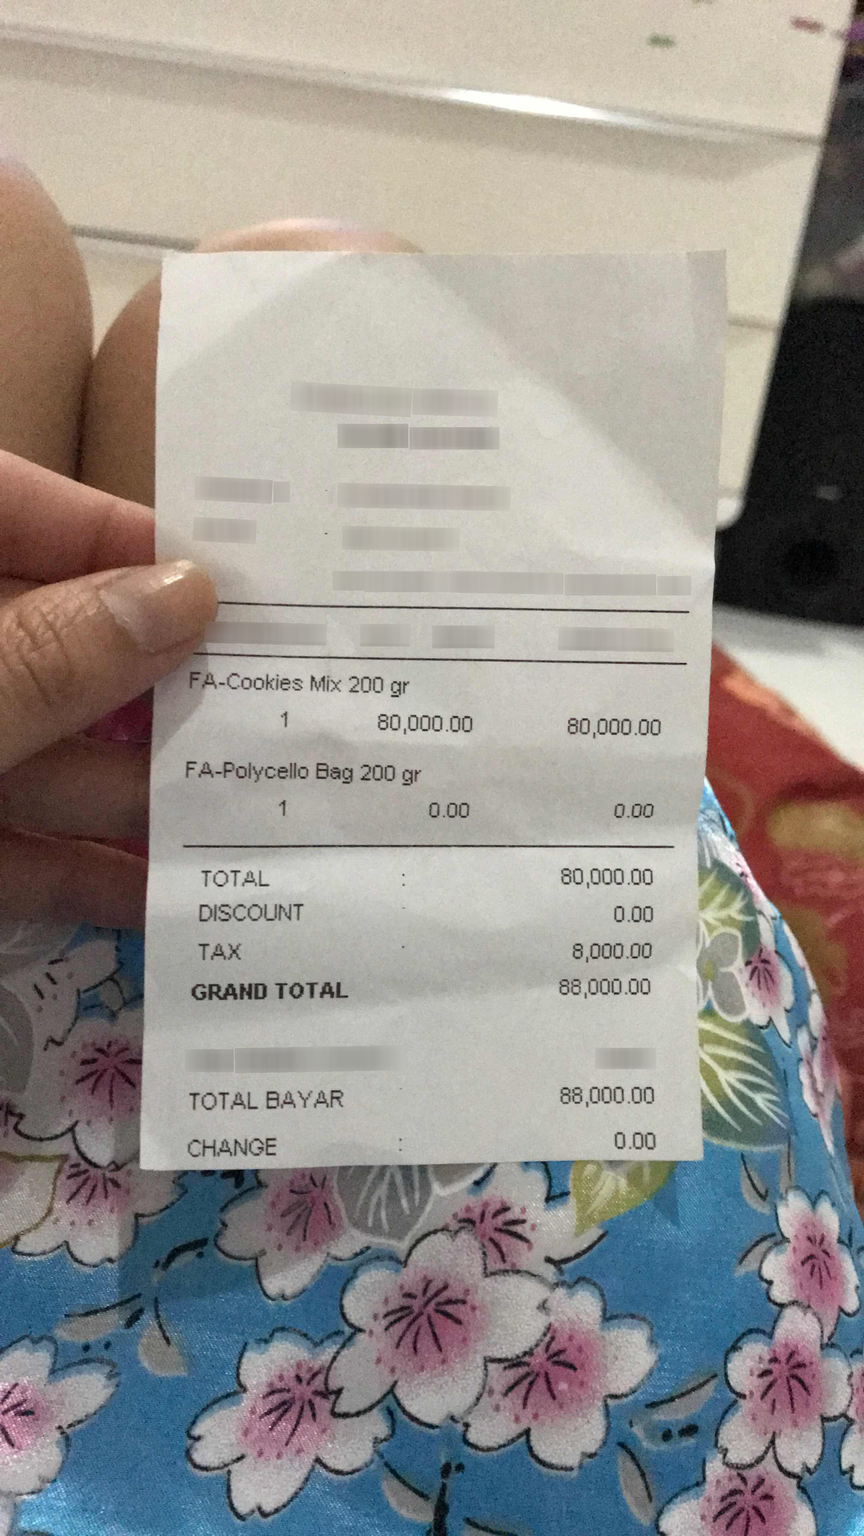
Extraction:
receipt: line_items: name: FA-Cookies Mix 200 gr
price: 80,000.00
qty: 1
name: FA-Polycello Bag 200 gr
price: 0.00
qty: 1
subtotal: 80,000.00
tax: 8,000.00
total: 88,000.00